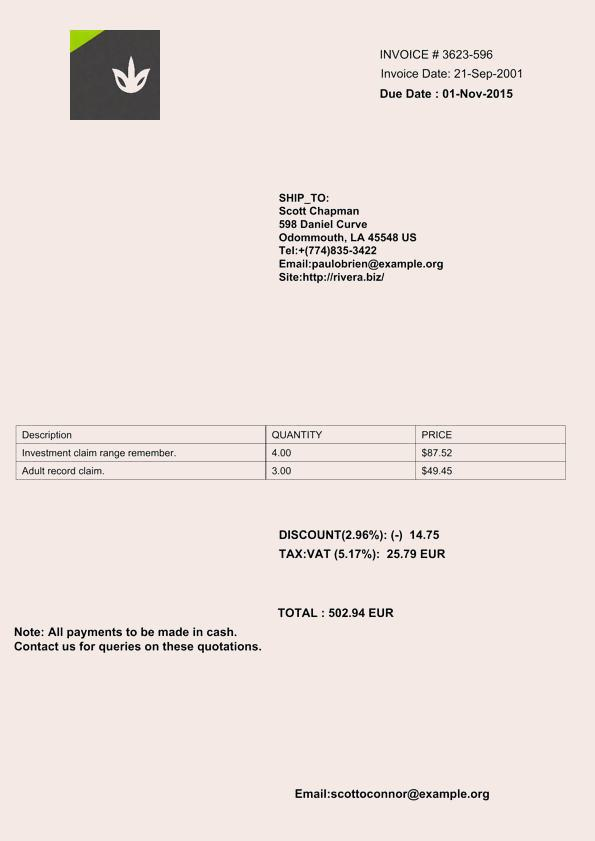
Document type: Invoice